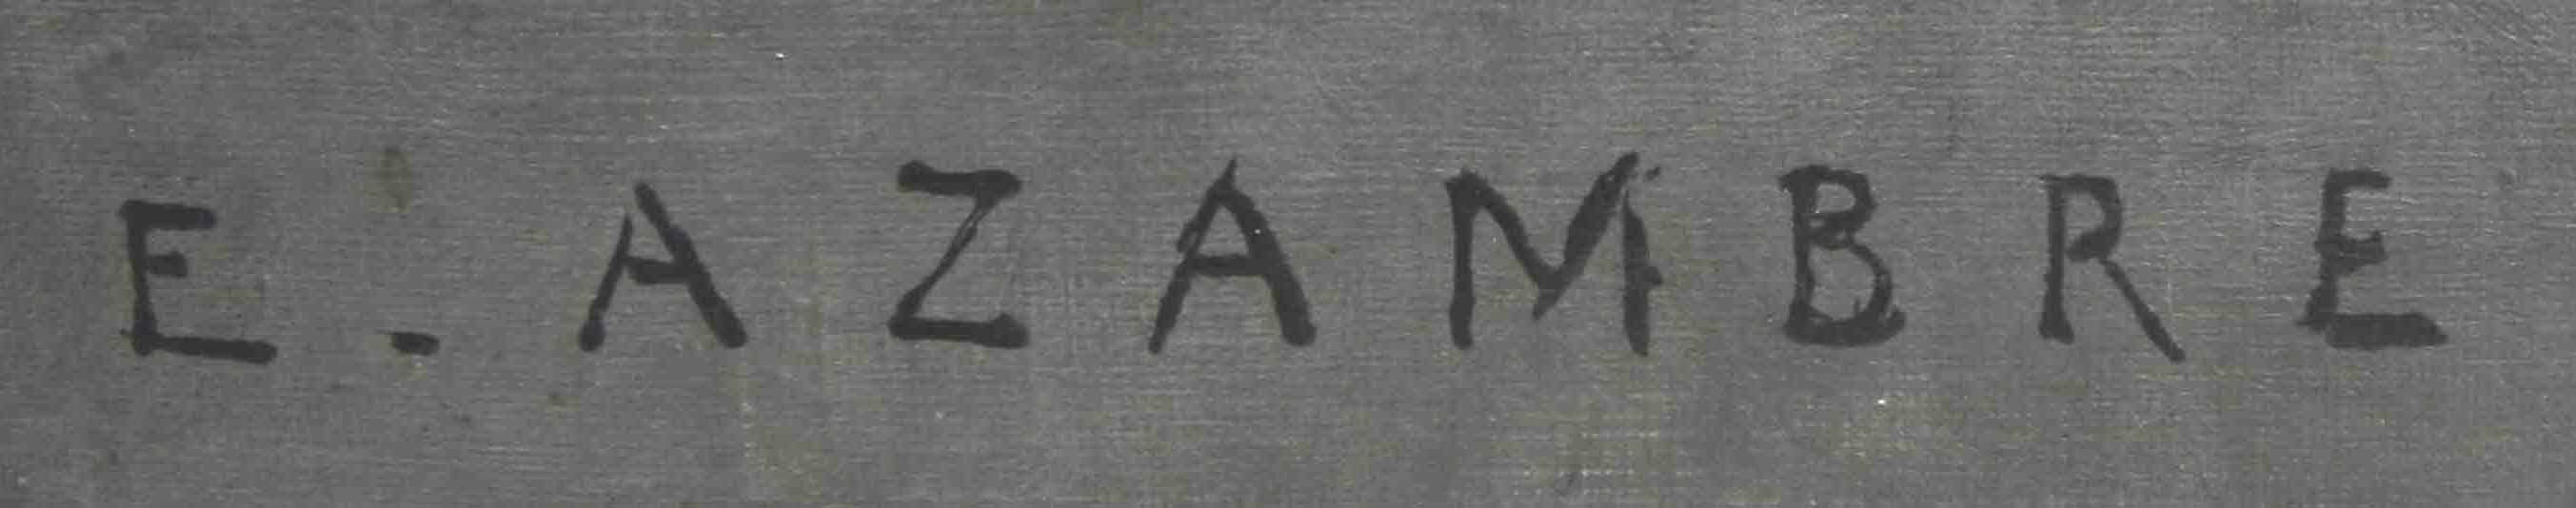
Signature of: étienne azambre